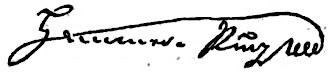
Signature of: joseph von hammer purgstall